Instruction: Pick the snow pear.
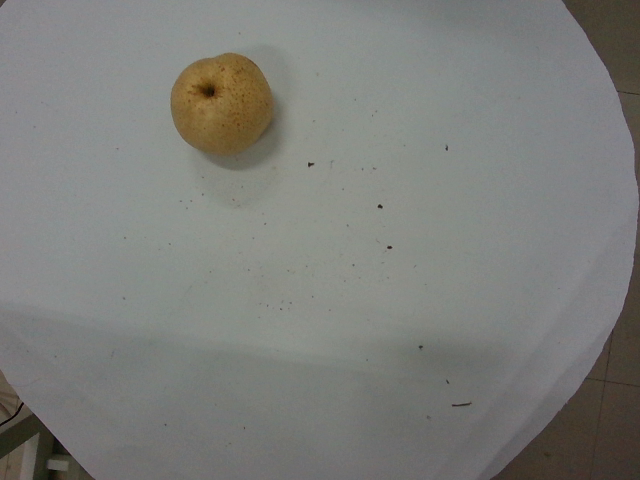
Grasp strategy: vertical